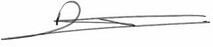
Signature of: martine aubry